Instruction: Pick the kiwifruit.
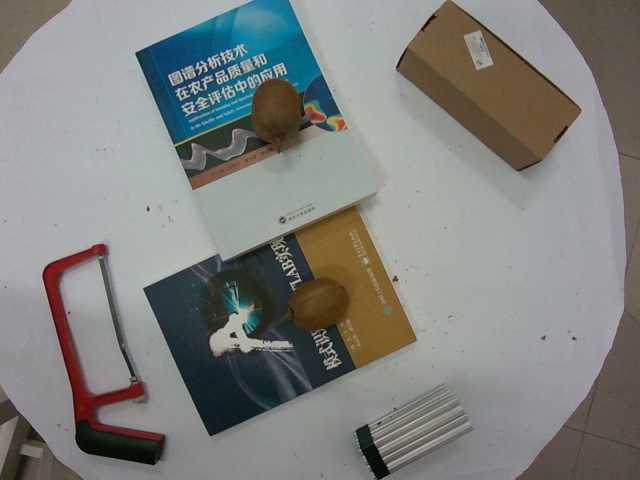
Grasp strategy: vertical